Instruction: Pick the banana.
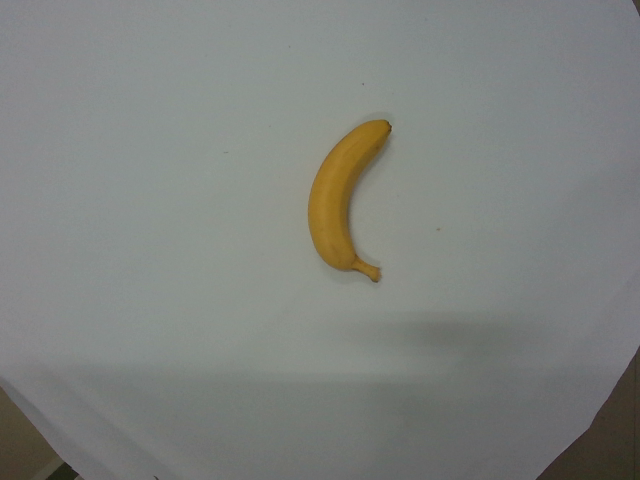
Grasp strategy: vertical